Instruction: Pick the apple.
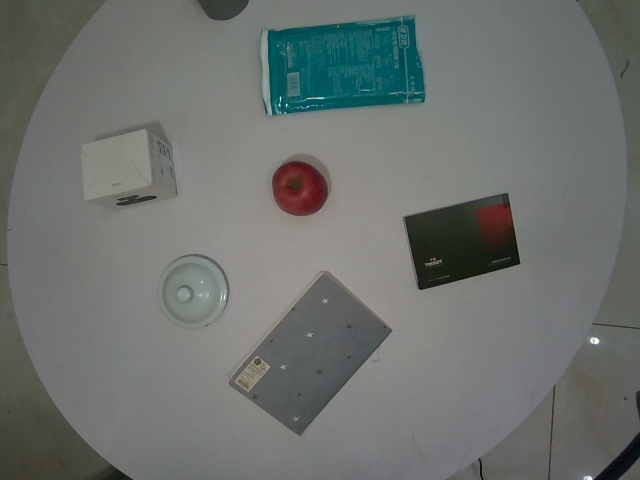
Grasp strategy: vertical